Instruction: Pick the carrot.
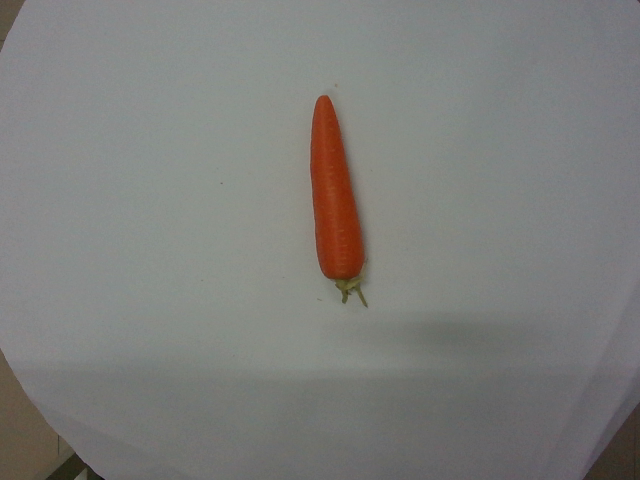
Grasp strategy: vertical